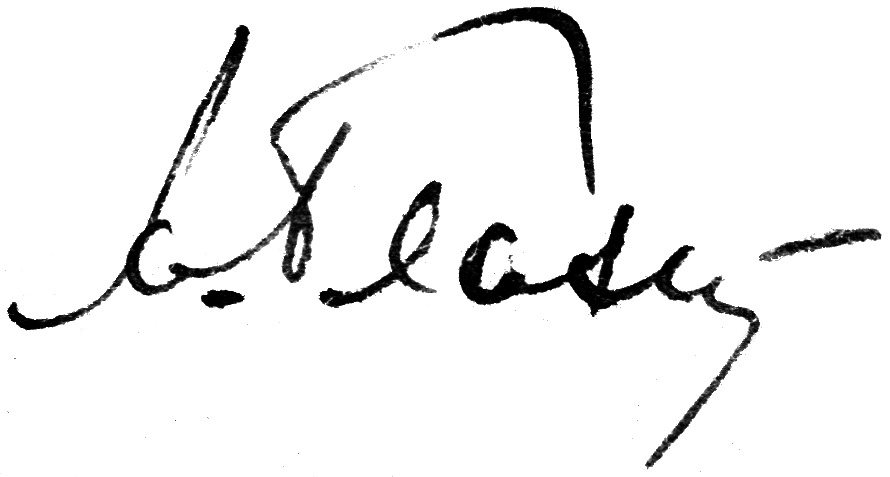
Signature of: alexey blakhtin